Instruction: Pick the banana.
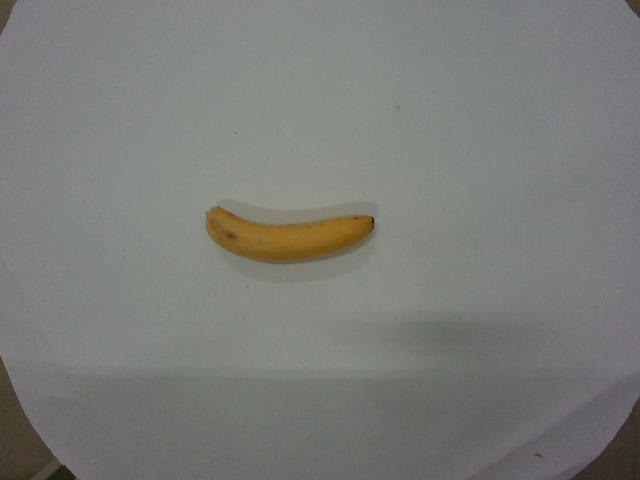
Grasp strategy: vertical